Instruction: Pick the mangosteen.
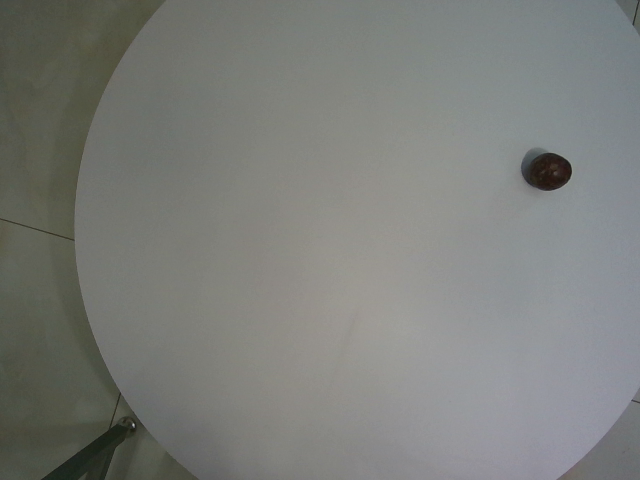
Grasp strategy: vertical